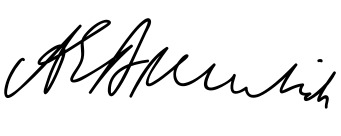
Signature of: ambrose burnside